Question: What could the diagnosis suggest?
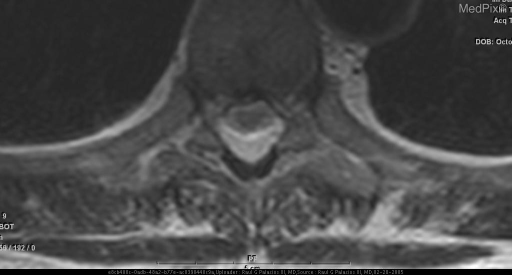
Answer: The possible diagnosis includes •  epidural lipomatosis
•  epidural spread of liposarcoma
•  extradural lipoma.